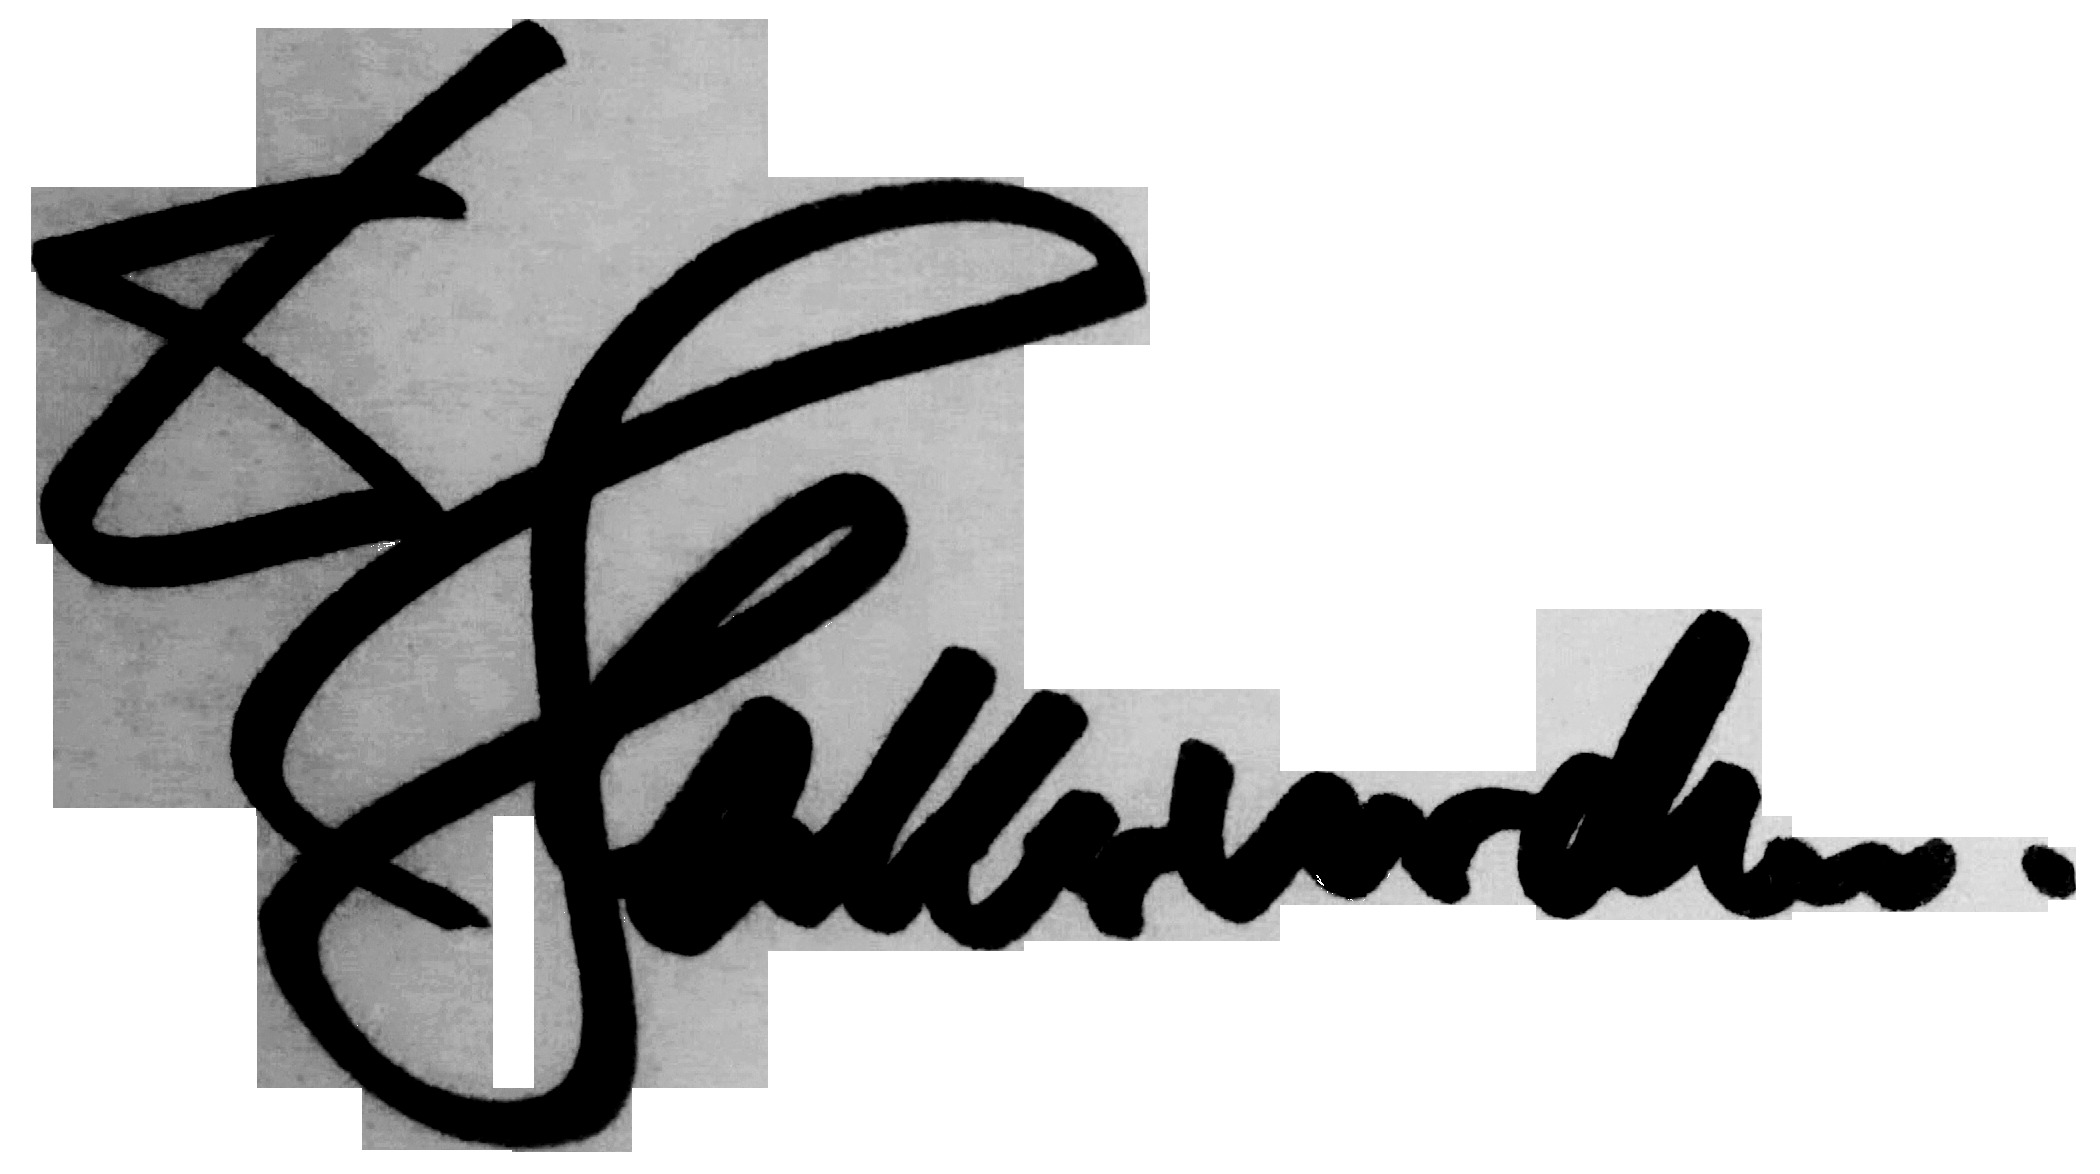
Signature of: dieter hallervorden